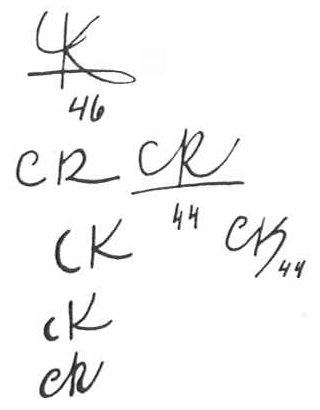
Signature of: ceno kosak